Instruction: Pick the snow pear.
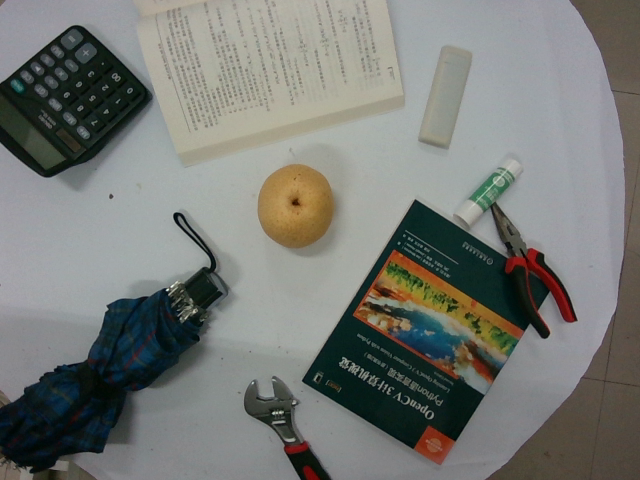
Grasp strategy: vertical